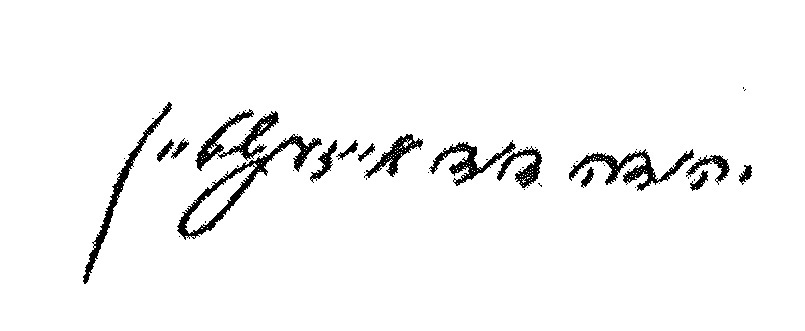
Signature of: julius eisenstein